Question: What was observed in the imaging?
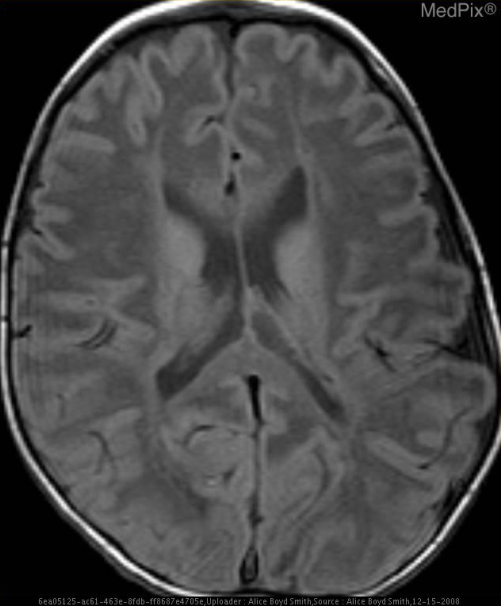
Answer: The imaging shows Diffuse, symmetric involvement of cerebral white matter
Subcortical white matter preferentially affected early
No contrast enhancement
MRS: Elevation of Naa Diffuse abnormal T2 and T1 prolongation involving the white matter (WM).  This appears as abnormal low (dark) WM  on the T1-weighted image; and, corresponding abnormal high (bright) WM signal on the T2-weighted image.

MRS demonstrates marked elevation of NAA with relatively normal Cho (choline) and Cr (creatine)..